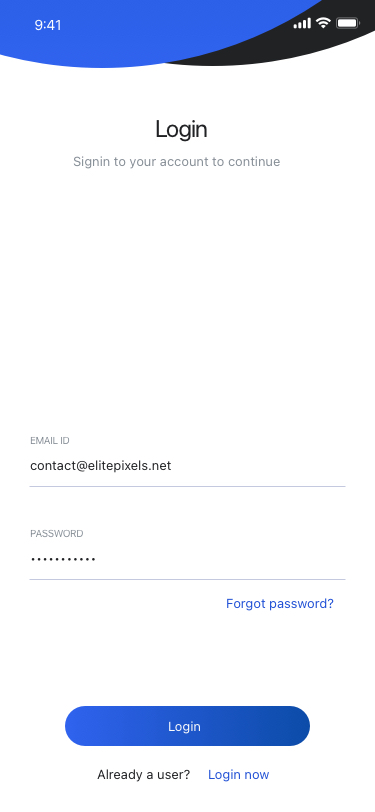
Text in this UI design:
Login
Login
Signin to your account to continue
EMAIL ID
contact@elitepixels.net
PASSWORD
•••••••••••
Forgot password?
Already a user?
Login now